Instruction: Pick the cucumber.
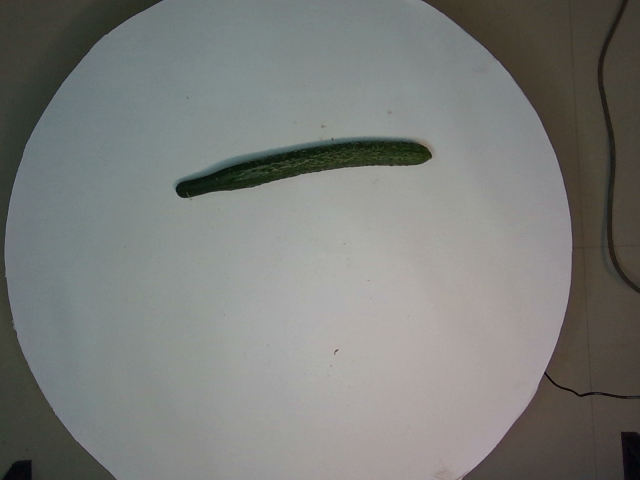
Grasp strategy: vertical